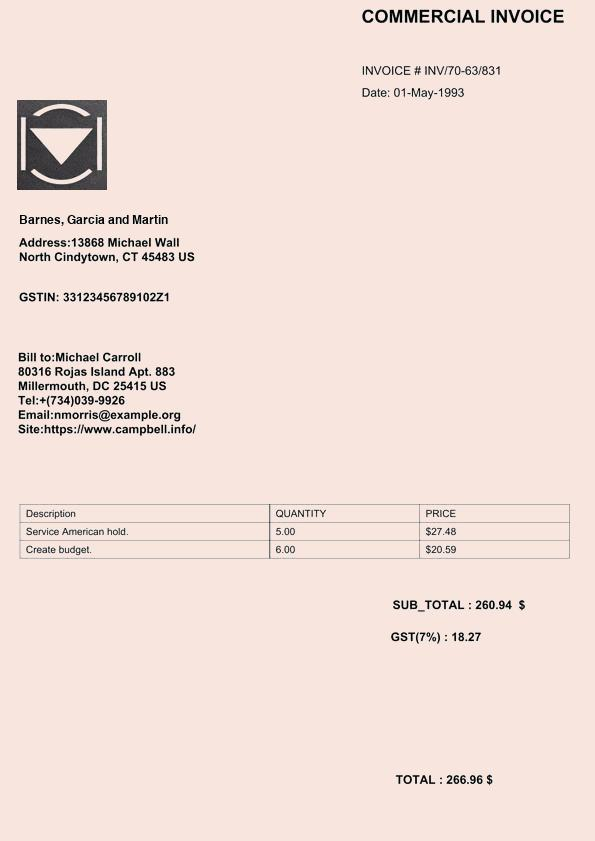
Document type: Invoice